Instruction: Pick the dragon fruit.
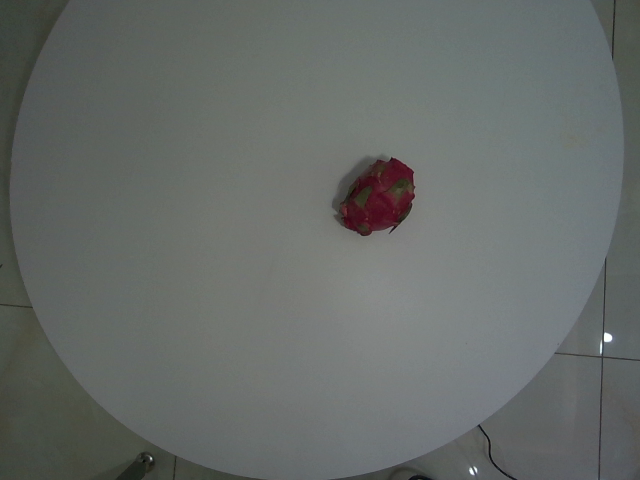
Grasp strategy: vertical